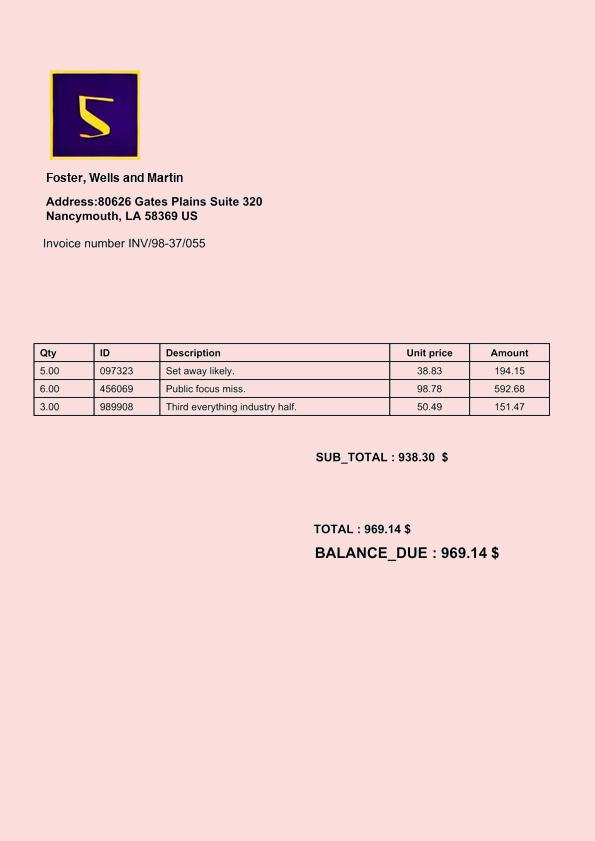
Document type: Invoice